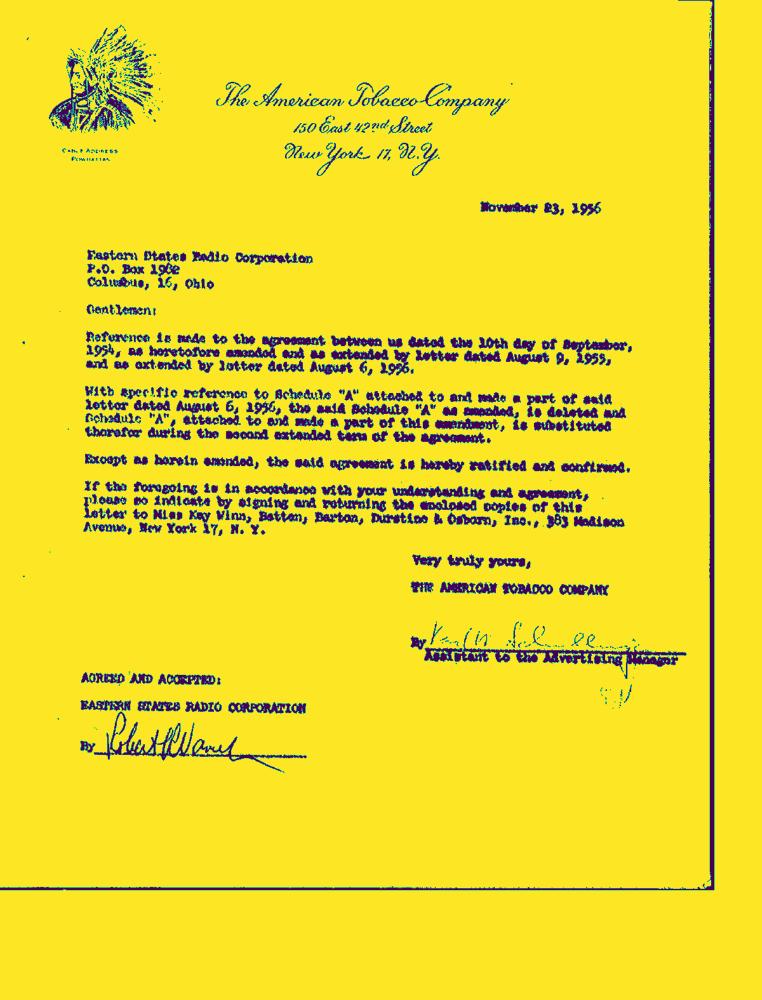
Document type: Letter-Doc